Question: What was observed in the imaging?
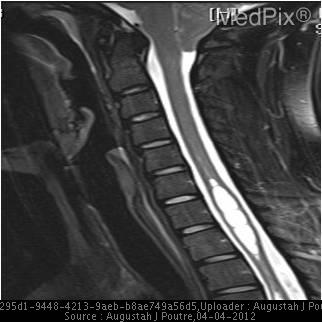
Answer: The imaging shows Low lying cerebellar tonsils with cervical cord syringohydromyelia. Sagittal T2 weighted MR image demonstrates inferior extension of the cerebellar tonsils through the foramen magnum, effacing the CSF spaces at the cervicomedullary junction. A large syrinx is noted involving the distal cervical and upper thoracic spinal cord..